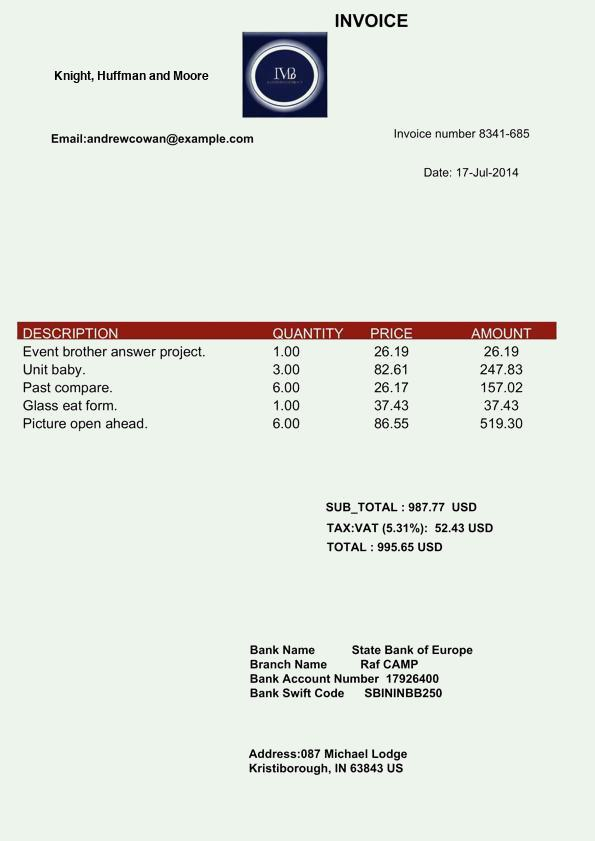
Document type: Invoice